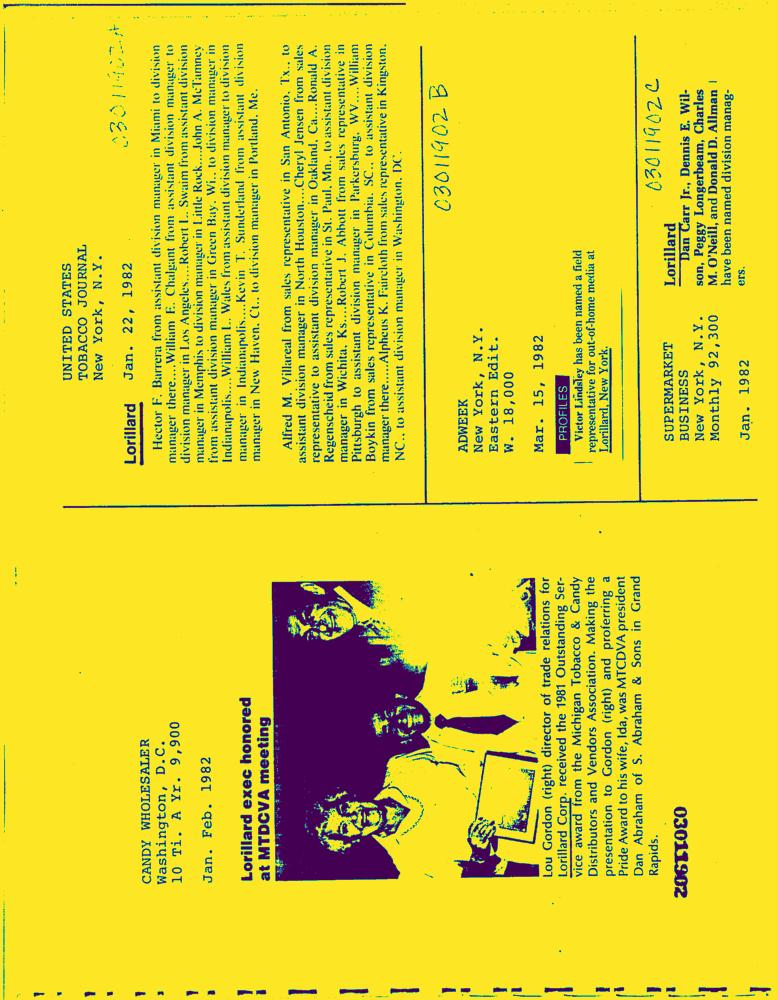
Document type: News-Article